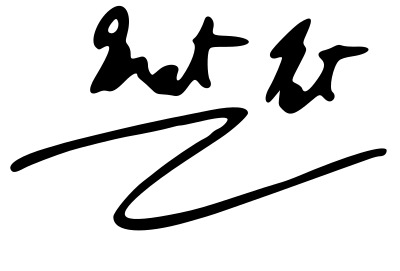
Signature of: matpat